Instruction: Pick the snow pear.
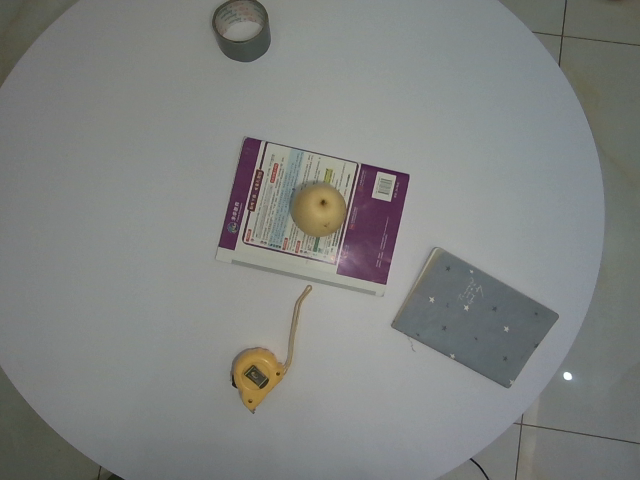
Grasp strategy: vertical